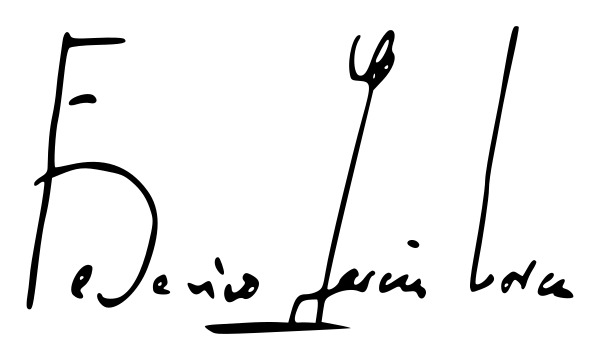
Signature of: federico garcía lorca